Question: What was observed in the imaging?
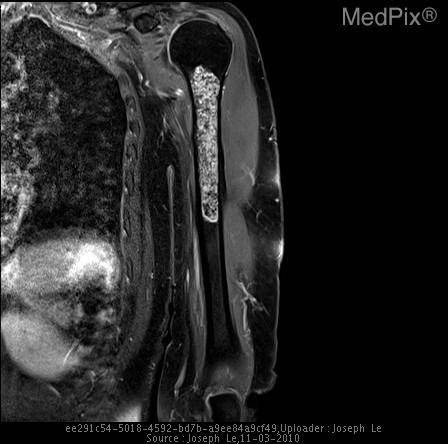
Answer: The imaging shows •  Intramedullary "popcorn-like" calcifications in the left humeral shaft on the chest radiograph.  NOTE: Metallic "nipple marker" beads
•  Followup MRI shows a well-defined intramedullary mass within the proximal left humerus diaphysis.  T2 hyperintense matrix with predominantly T1 isointense to slightly hypointense signal.
•  There is diffuse robust enhancement present.  Minimal endosteal scalloping is seen.  There is no cortical breakthrough or periosteal reaction to suggest an aggressive lesion.  Nor is there surrounding soft tissue component. Coronal view of the lesion where it can be seen
again filling the entire caliber of the medullary cavity measuring 9.9 cm in length composed of a hyperintense chondroid type matrix..